Question: What are the imaging findings?
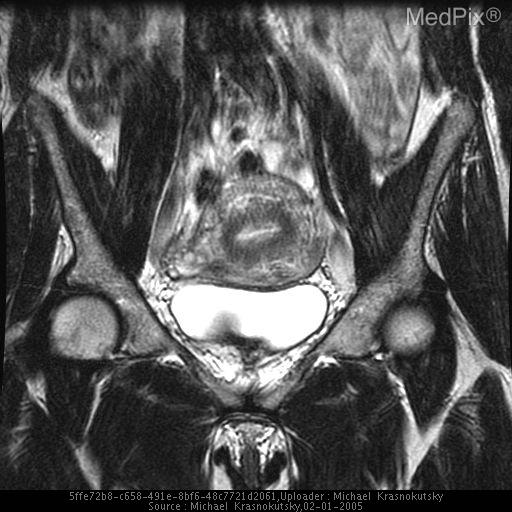
Answer: The imaging shows Ultrasound demonstrated heterogenous uterus.  There were no fibroids.  MRI of the pelvis confirmed suspicion of adenomyosis.  T2 sequence demonstrates thickening of junctional zone and increased focal signal through out the myometrium. Coronal T2 MRI through the midline of the uterus demonstrate thickened junctional zone and numerous foci of increased signal dispursed through the myometrium..